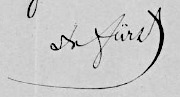
Signature of: julius fürst